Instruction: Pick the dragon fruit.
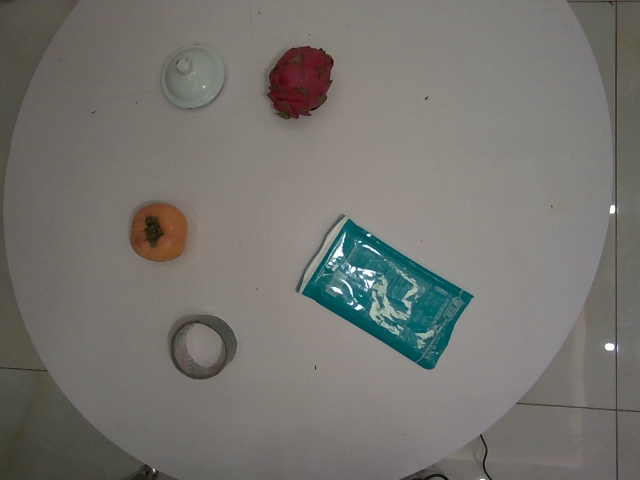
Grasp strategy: vertical